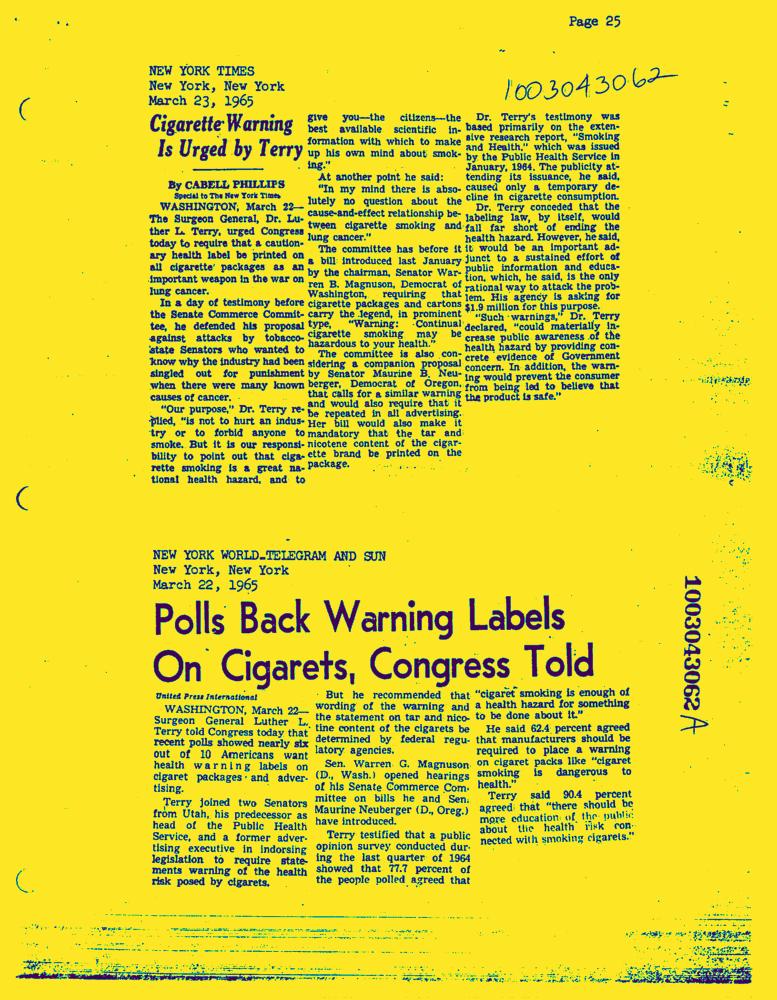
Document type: News-Article